Question: Explain the disease:
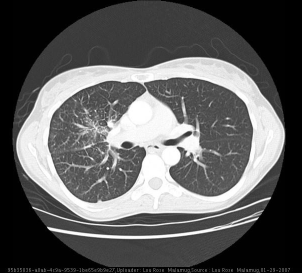
Answer: The disease is discussed as: Lung cancer has surpassed breast cancer in becoming the leading cause of cancer death in women. Adenocarcinoma accounts for 30-40% of lung cancers and is the most common histologic type.  It is also the most common type of lung cancer in non-smokers (an estimated 10-15% of patients diagnosed with lung cancer are non-smokers).  The most common sites of distant metastases are the brain, bones (most commonly vertebrae), liver, adrenals, and skin.  The American Thoracic Society recommends measurement of a CBC, serum electrolytes, calcium, alkaline phosphatase, albumin, AST, ALT, total bilirubin, and creatinine in all patients with lung cancer.  Abnormal LFTs should be followed up with a contrast-enhanced CT of the liver, and an elevated alkaline phosphatase or calcium level should be followed up with a bone or PET scan to detect metastases (there is conflicting evidence as to which imaging modality has greater sensitivity).  With regard to monitoring response to therapy, one study reported that changes in FDG uptake on PET scan rather than changes in lesion size on CT more accurately correlates with response to therapy.  Stage IV disease is primarily managed with chemotherapy or with palliative measures for symptomatic relief, and the five year survival rate is less than 5%.

Systematic screening for lung cancer is not currently recommended by any major medical organizations.  The USPSTF concluded that there is currently insufficient evidence to argue for or against screening asymptomatic individuals for lung cancer with either chest x-ray, low dose computerized tomography, sputum cytology, or a combination of these tests. Studies evaluating the benefits of screening have shown increased detection of early stage lung cancer in asymptomatic individuals but have not shown a reduction in mortality.  The Prostate, Lung, Colorectal, and Ovarian Cancer Screening Trial is an ongoing trial evaluating the use of a single posterior-anterior CXR, and the Early Lung Cancer Action Project is currently evaluating the use of low-dose spiral CT for screening.